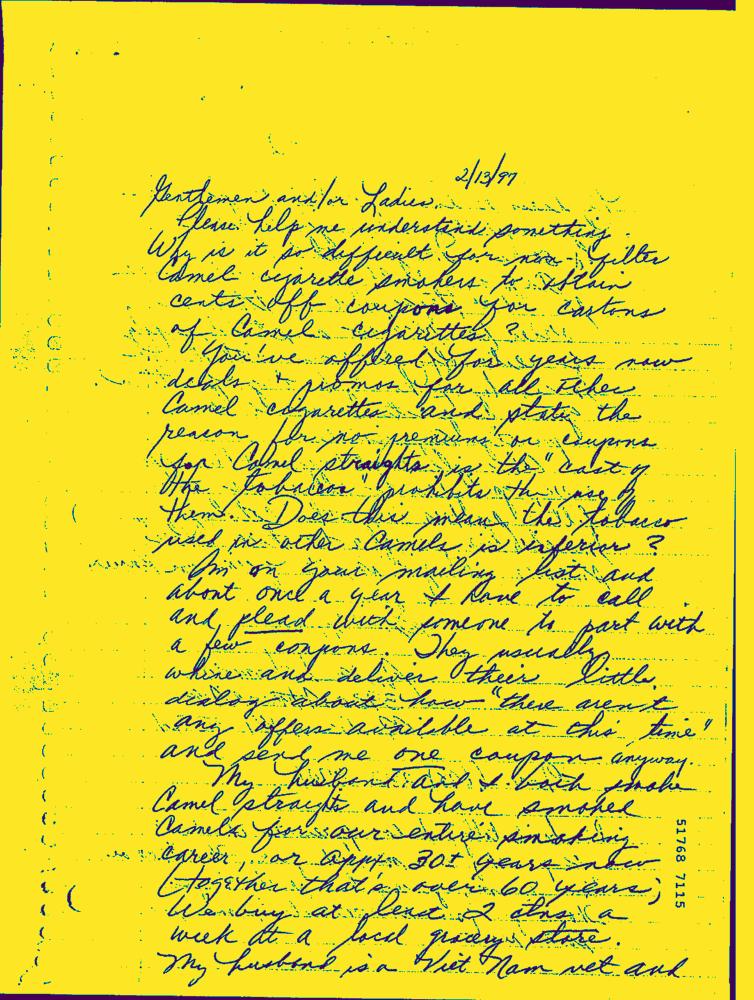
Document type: Hand-Written